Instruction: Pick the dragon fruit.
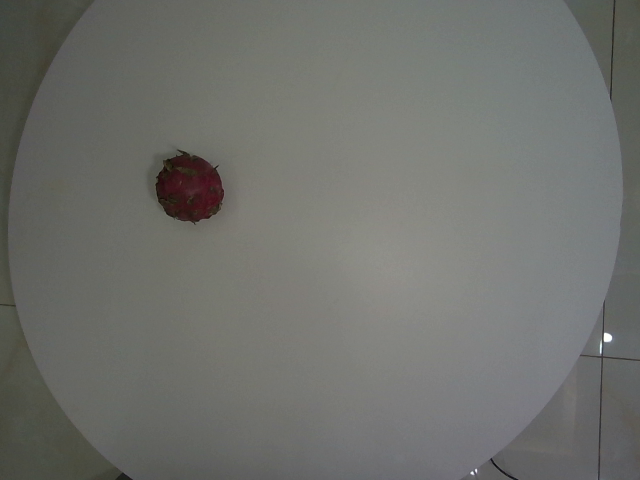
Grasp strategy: vertical